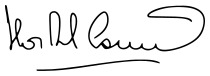
Signature of: horacio rodríguez larreta